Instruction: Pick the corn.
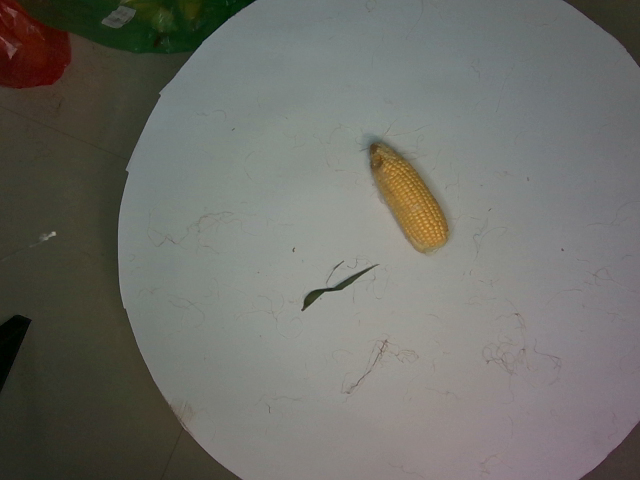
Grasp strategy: vertical